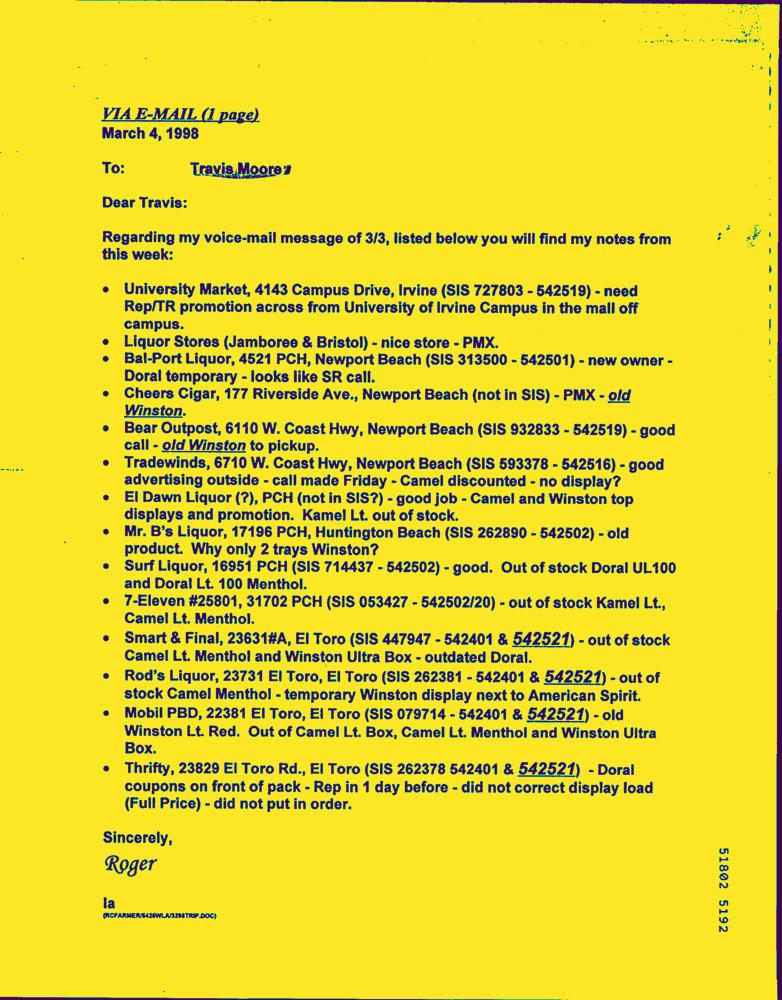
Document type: Letter-Doc